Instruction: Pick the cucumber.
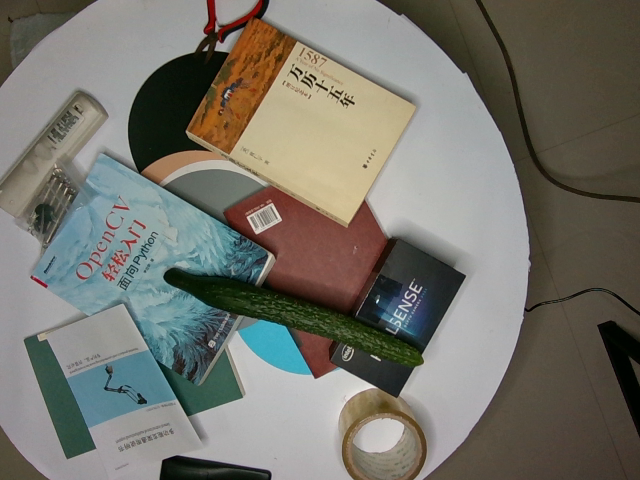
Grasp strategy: vertical